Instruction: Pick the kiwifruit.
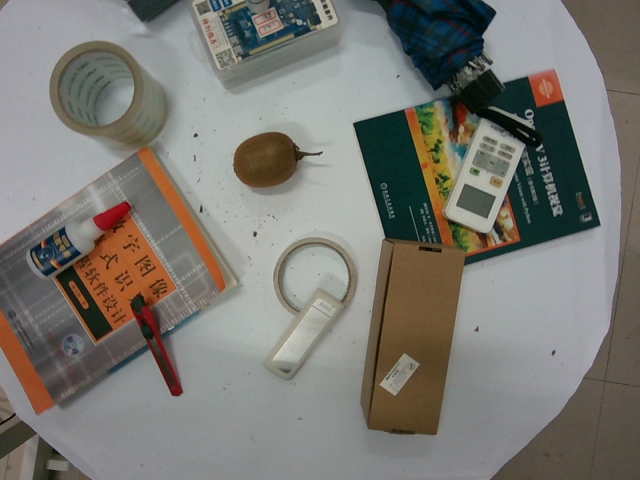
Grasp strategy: vertical